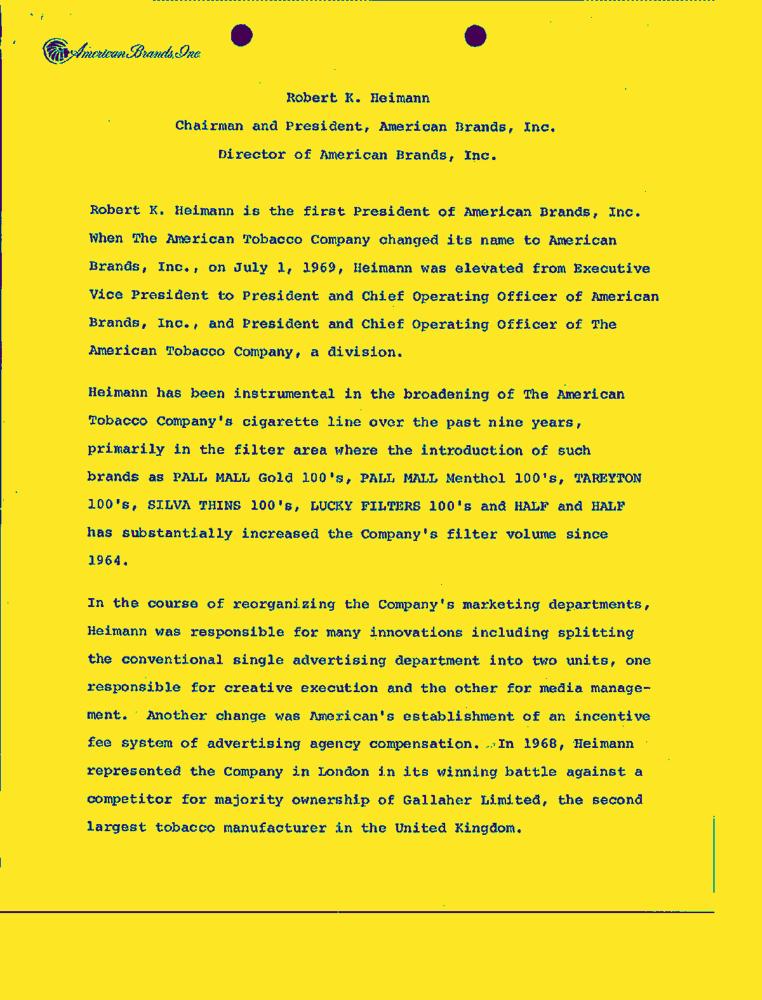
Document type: Resume-Doc